Question: What is the property identification or parcel number listed?
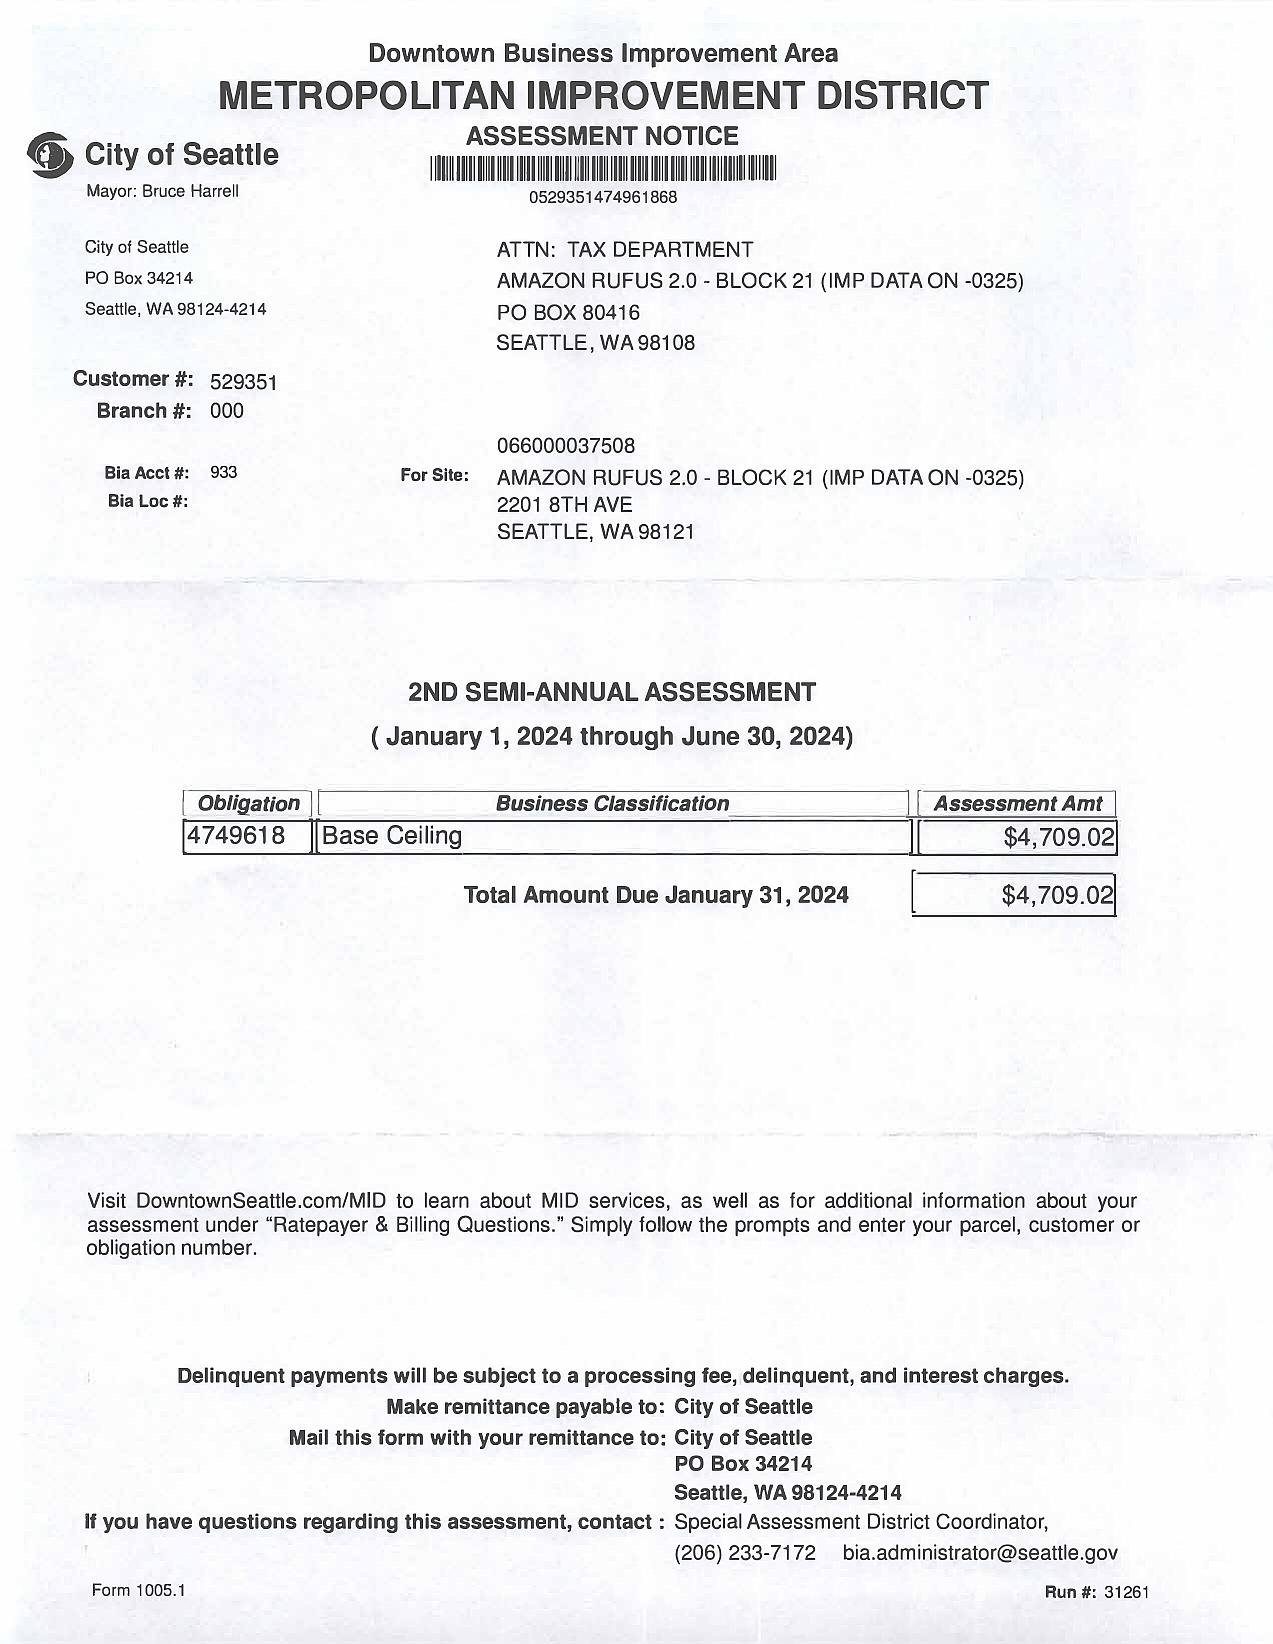
Answer: "066000037508"